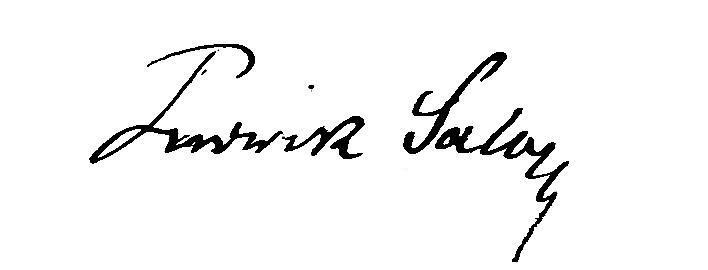
Signature of: ludwik salo